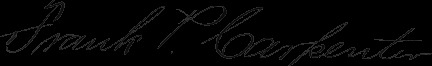
Signature of: frank pierce carpenter